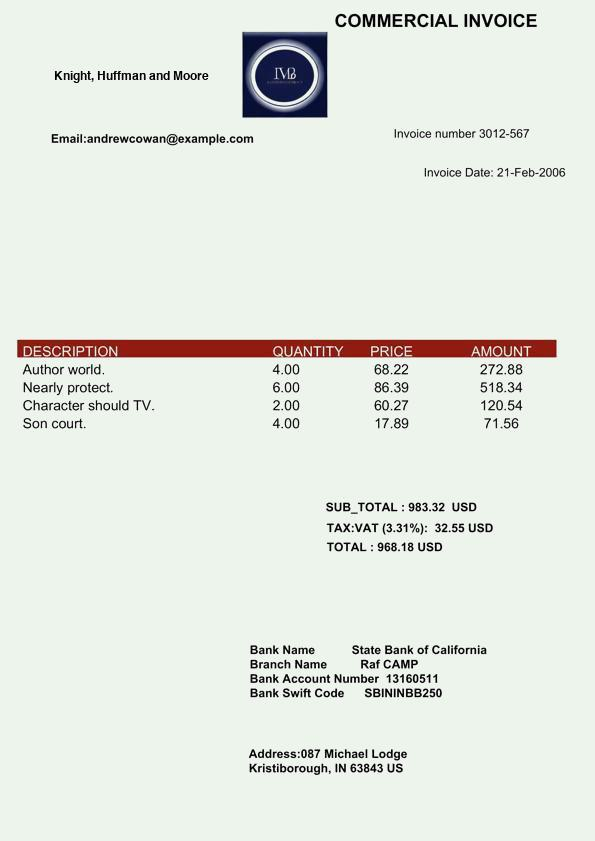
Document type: Invoice